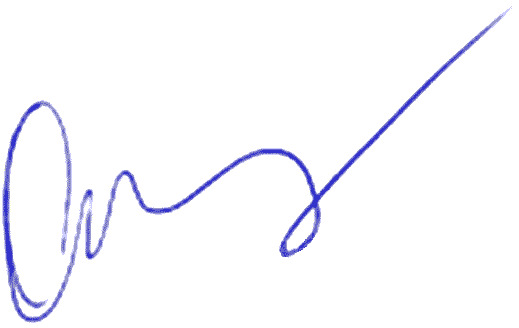
Signature of: alexander briginets